Question: What could the diagnosis suggest?
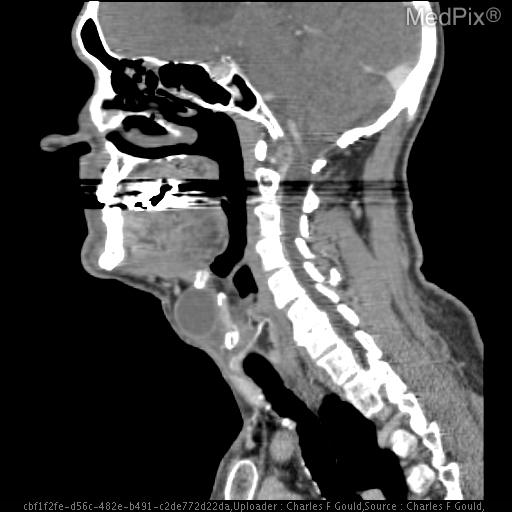
Answer: The possible diagnosis includes •  Lingual or sublingual thyroid
•  Thyroid carcinoma
•  Dermoid or epidermoid of tongue
•  Submandibular of sublingual space abscess
•  Mixed laryngocele
•  Thyroglossal duct cyst.